Question: What is the assessed value of the property as noted in the document?
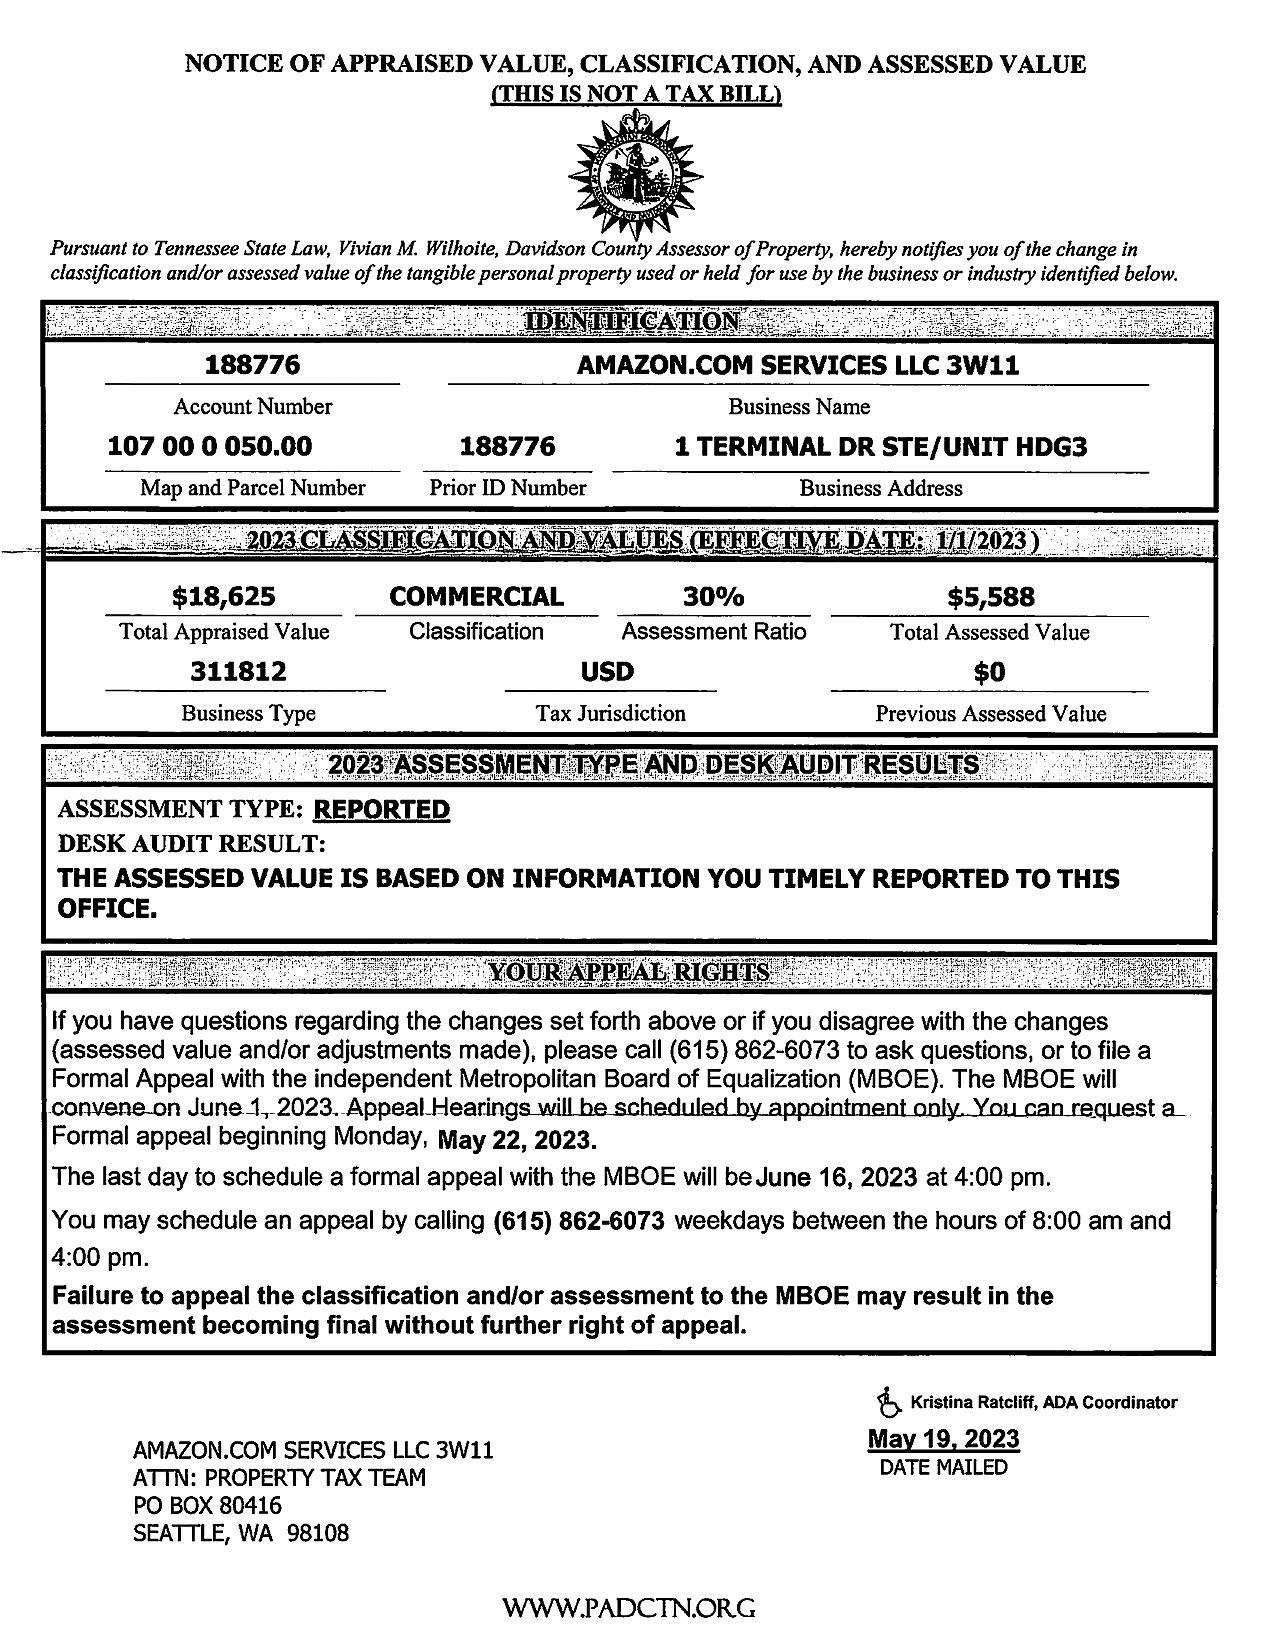
Answer: "$5,588 "